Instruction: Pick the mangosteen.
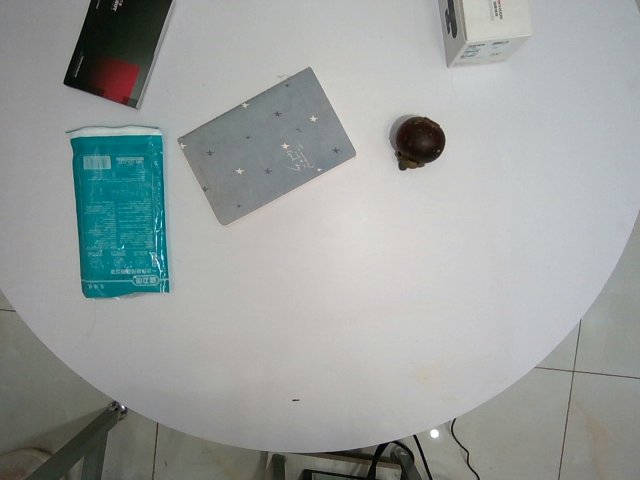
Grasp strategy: vertical